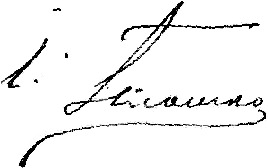
Signature of: józef plośko